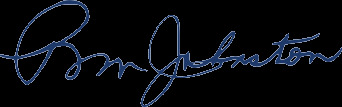
Signature of: rita johnston